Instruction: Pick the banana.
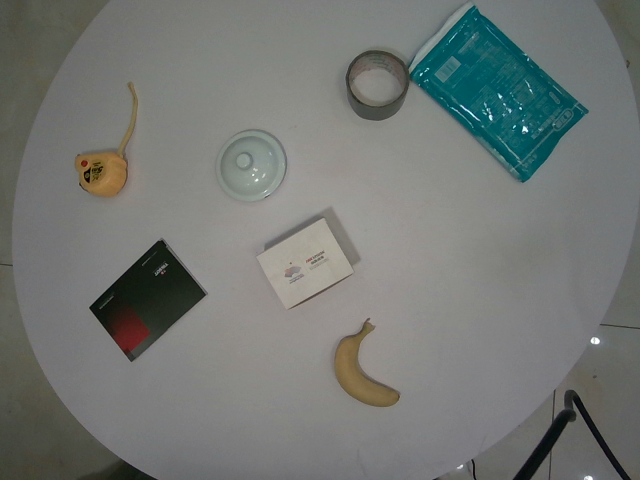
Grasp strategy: vertical